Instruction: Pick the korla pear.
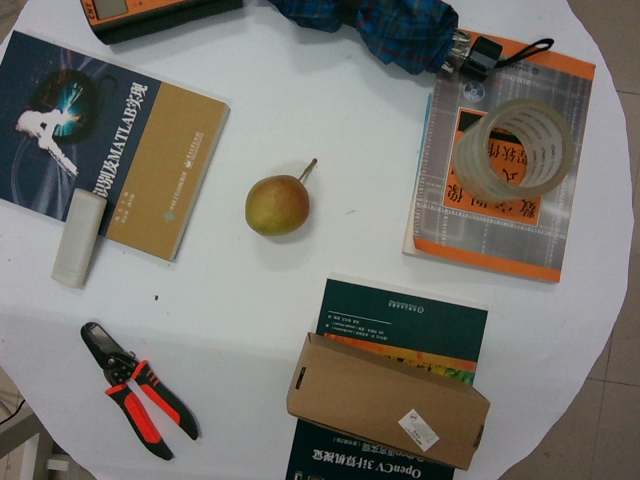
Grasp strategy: vertical